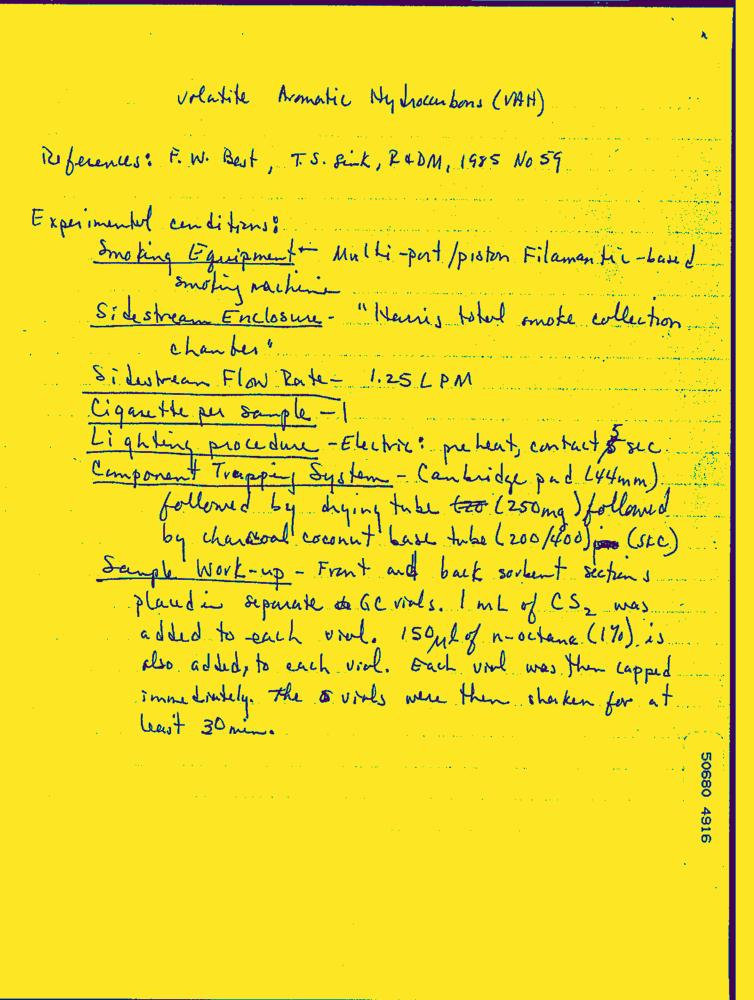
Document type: Hand-Written